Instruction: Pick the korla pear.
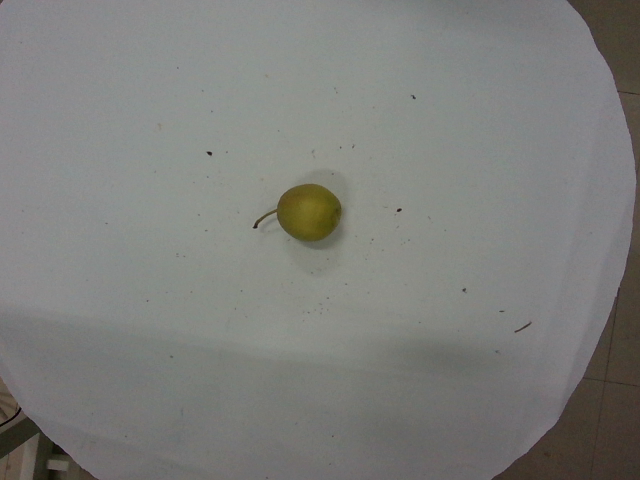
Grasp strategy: vertical